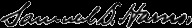
Signature of: samuel smith harris